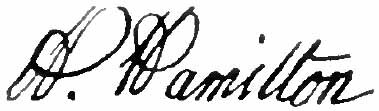
Signature of: andrew hamilton